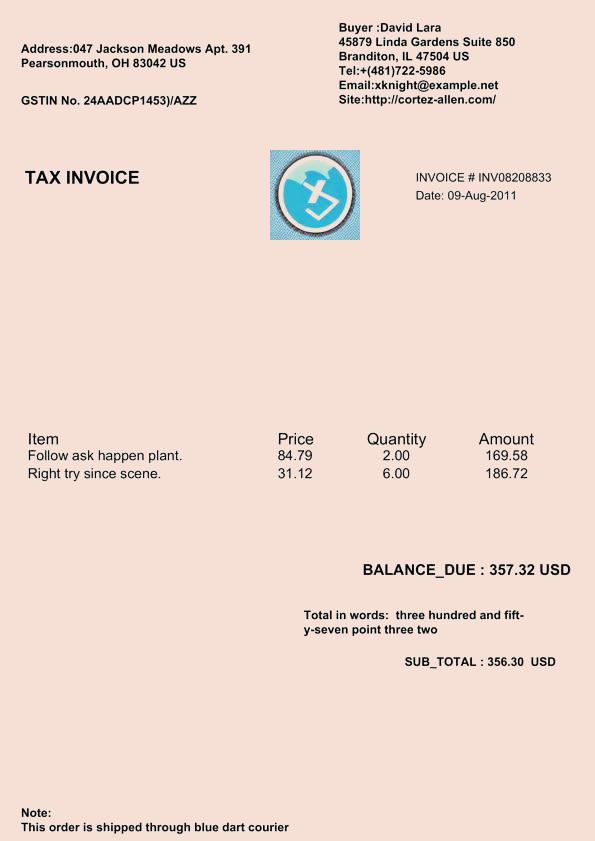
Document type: Invoice